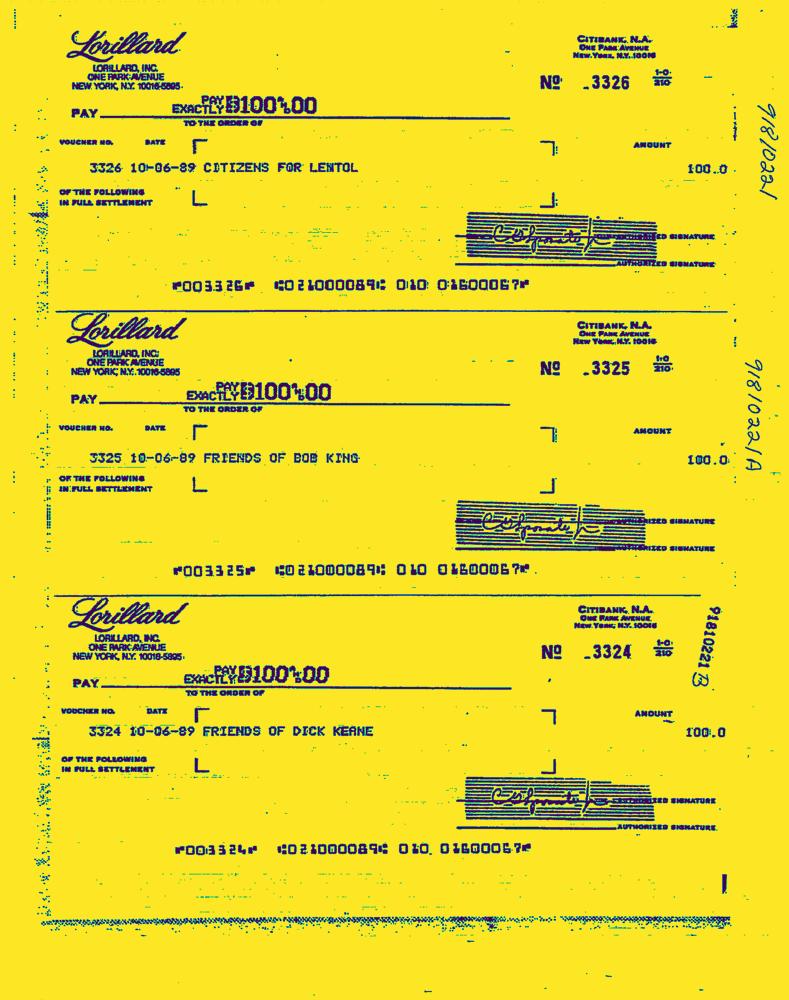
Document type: Invoice-Doc